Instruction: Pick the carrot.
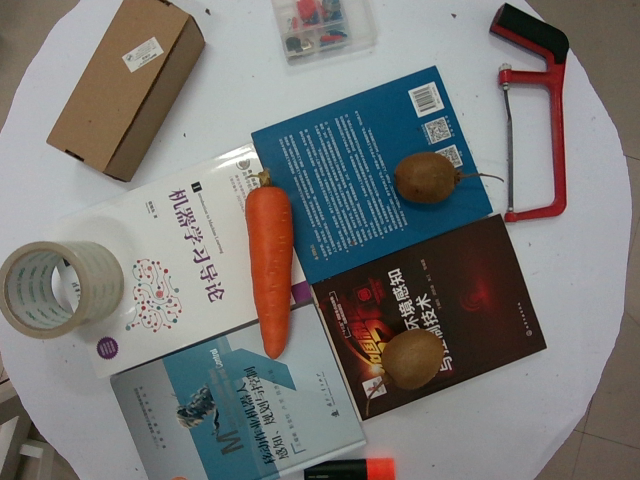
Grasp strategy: vertical